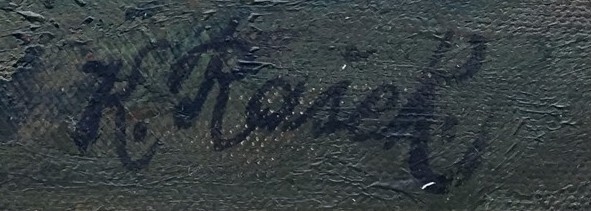
Signature of: karel rašek